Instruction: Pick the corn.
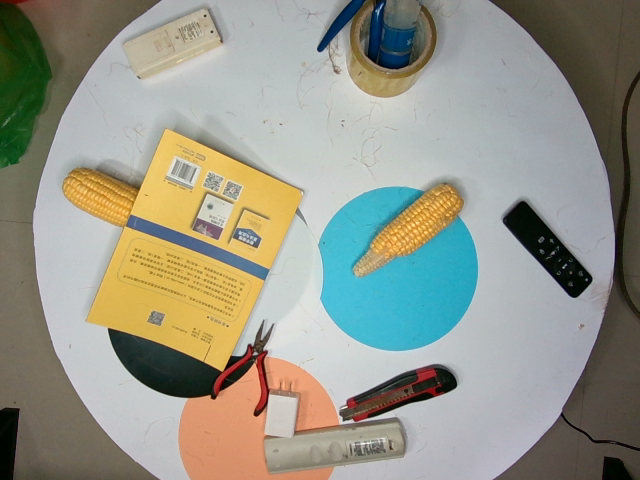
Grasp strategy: vertical